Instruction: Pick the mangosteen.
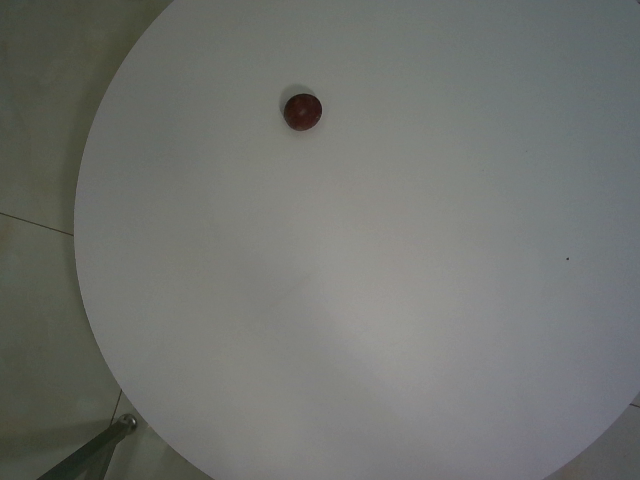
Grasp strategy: vertical